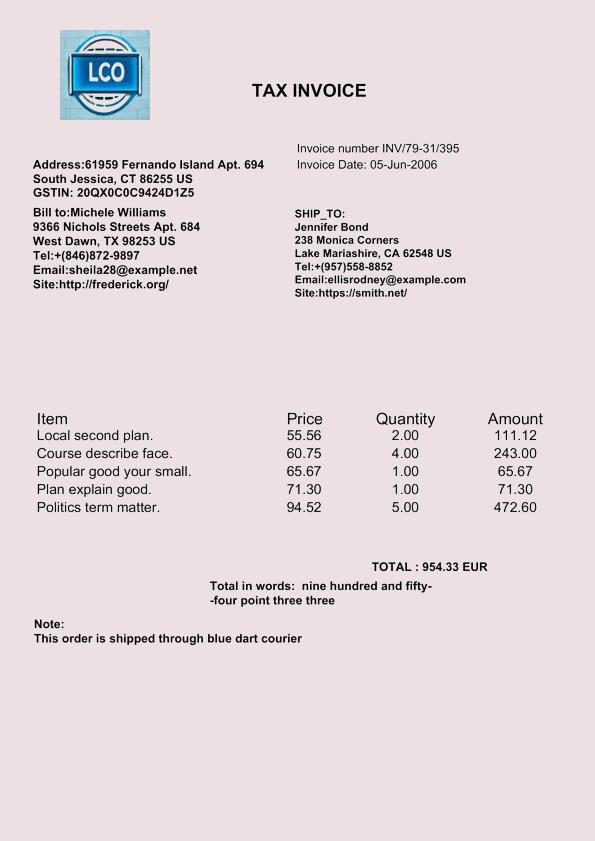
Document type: Invoice